Question: What could the diagnosis suggest?
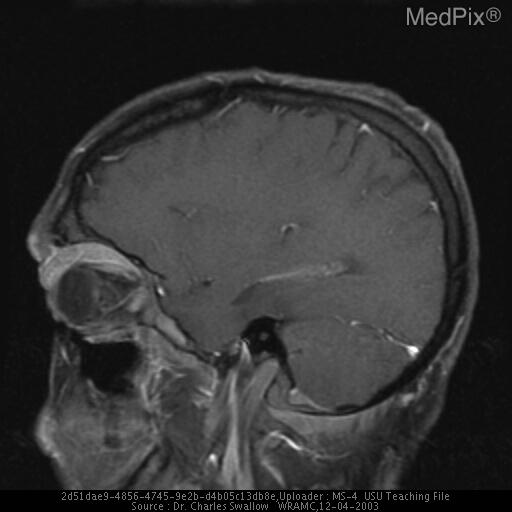
Answer: The possible diagnosis includes Metastatic tumors (carcinomas of lung, prostate, GI, renal, skin, (breast in female)); lacrimal gland lesions (infiltrative processes and epithelial neoplasms); mesenchymal tumors (fibroma, fibrosarcoma, leiomyosarcoma, fibrous histiocytoma, and rhabdomyosarcoma (most common orbit tumor in children)); neurogenic tumors (neurofibroma, Schwannoma, and gliomas and meningiomas of the optic nerve); inflammations; structural lesions (dermoid cysts and mucoceles); vascular neoplastic lesions; lymphoproliferative lesions..